Question: Which state is mentioned in the document?
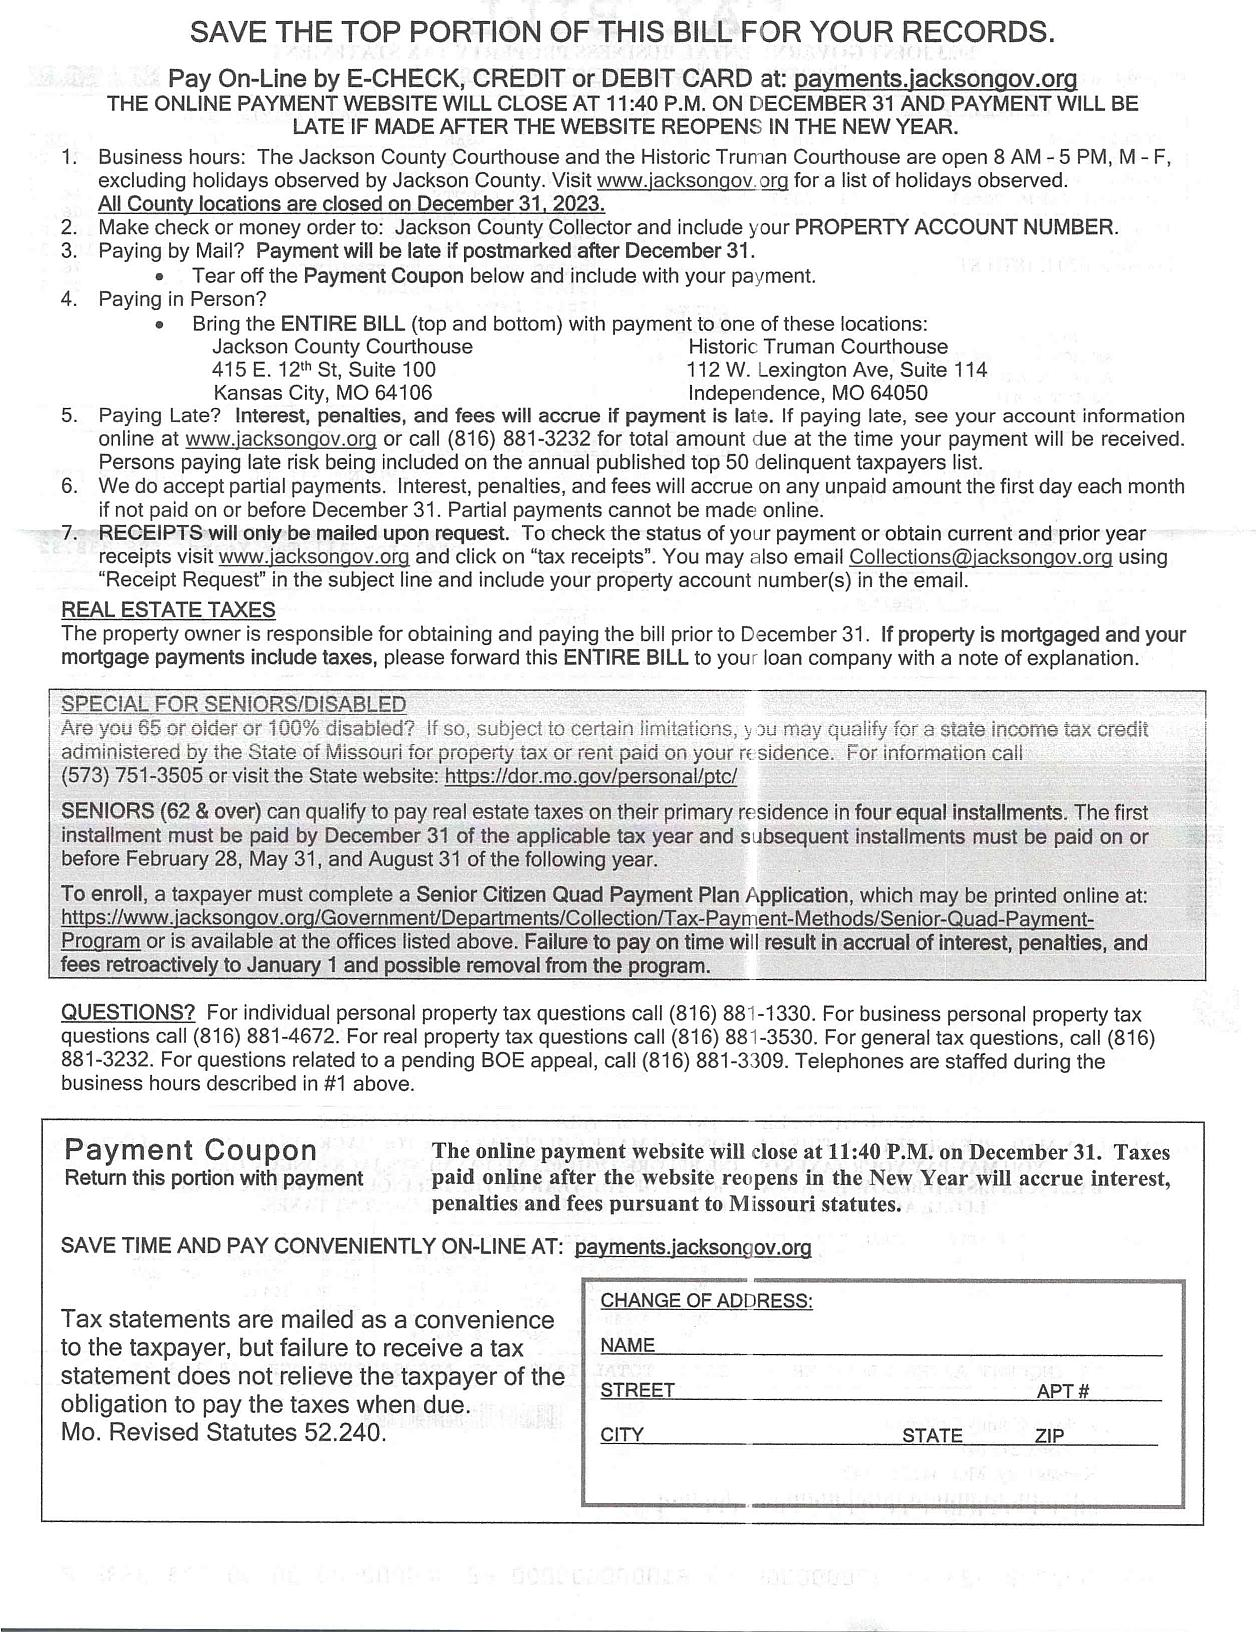
Answer: "Missouri"